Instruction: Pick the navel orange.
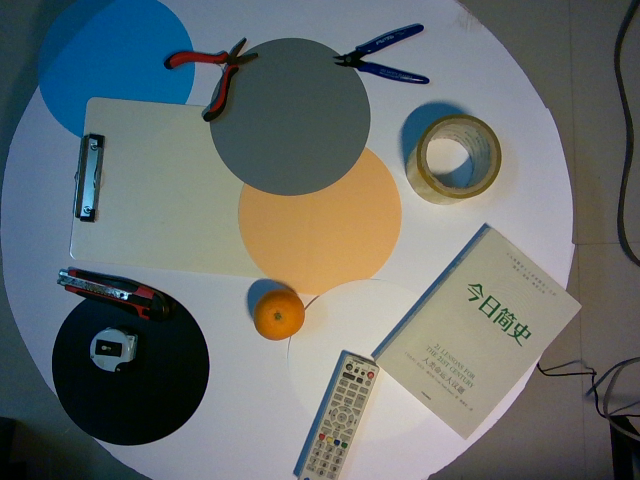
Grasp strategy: vertical